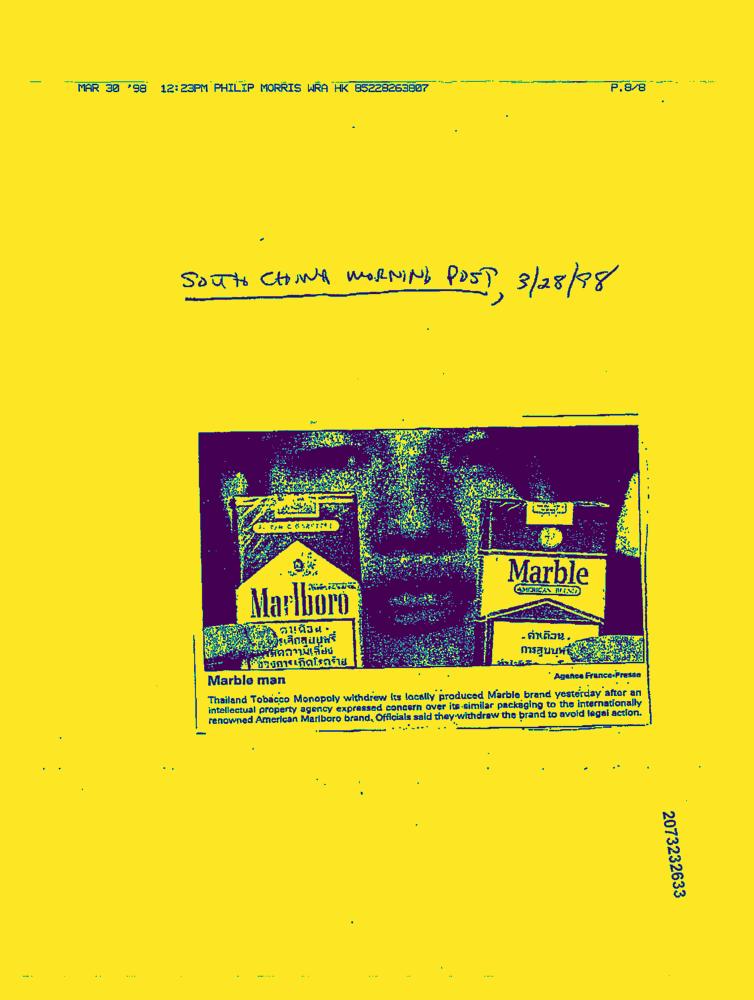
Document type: News-Article